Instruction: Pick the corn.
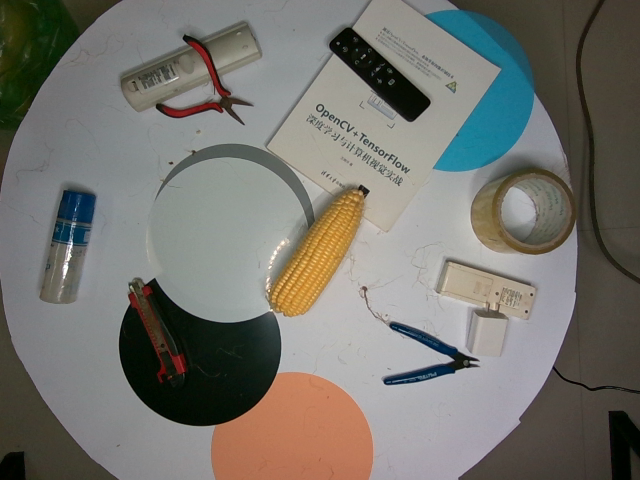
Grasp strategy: vertical